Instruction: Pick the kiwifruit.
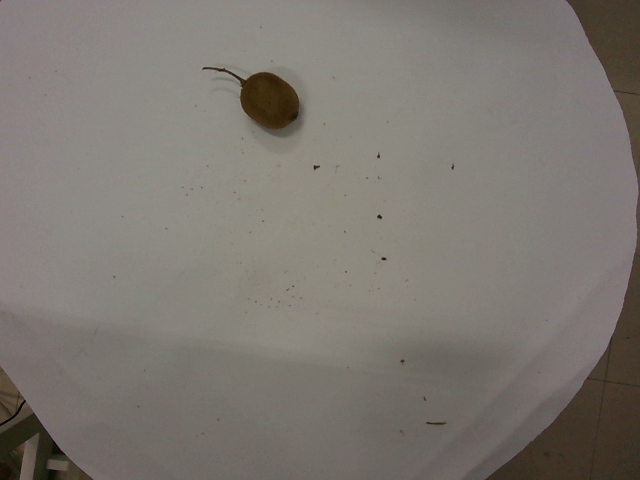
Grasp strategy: vertical